Question: What is the suspected problem?
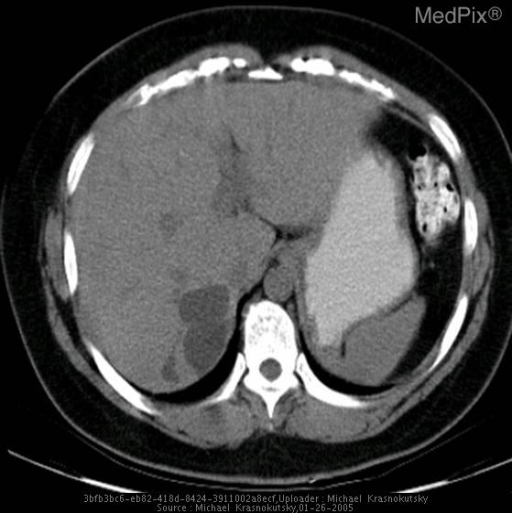
Answer: The findings suggest Both CT and MRI demonstrate dilated intrahepatic biliary ducts in the posterior right lobe of the liver.  Within the dilated system are several calculi that were formed secondary to chronic infection.. Axial CT image demonstrates fluid density areas in the posterior right lobe of the liver consistent with dilated intrahepatic biliary ducts.  Several images also show round calficications within dilated ducts that represent stone formation secondary to infection.. The patient might have a history of 41 year old samoan woman presented with recurrent bouts of pancreatitis..